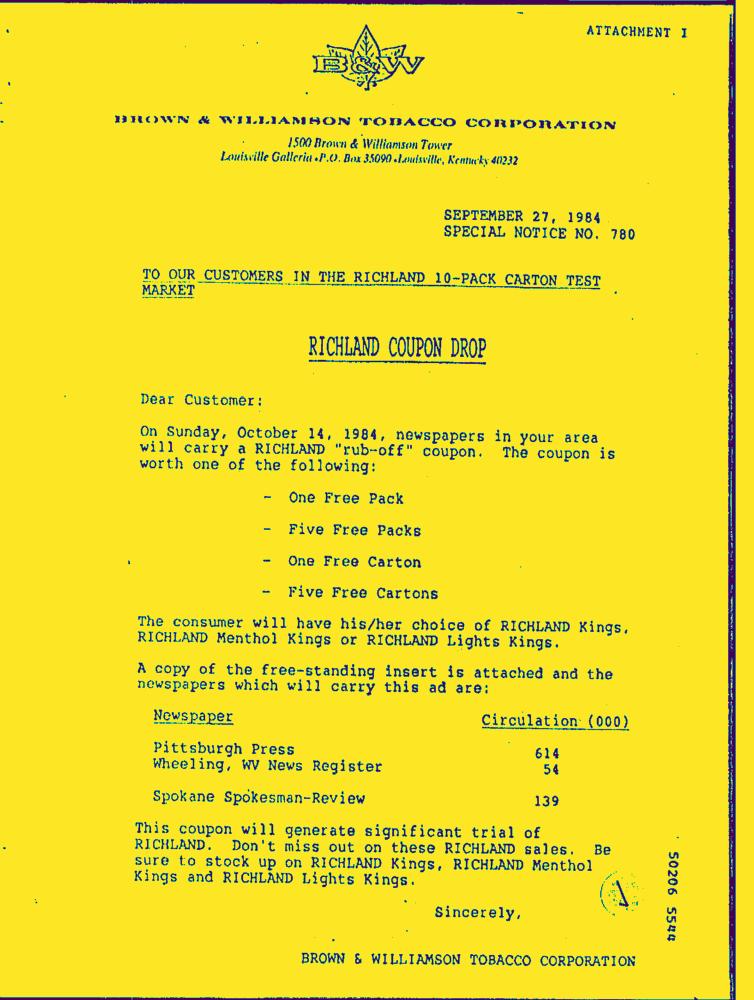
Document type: Letter-Doc